Can you pull out the amount in words, numerical amount, payee's name, date of the cheque, and the bank's name from the image?
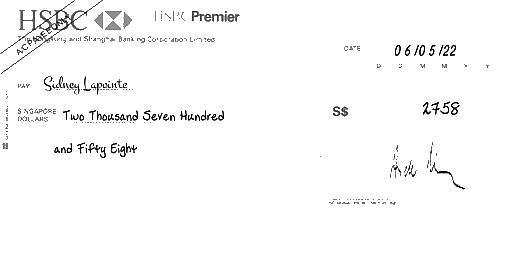
amt_in_words: Two Thousand Seven Hundred and Fifty Eight
amt_in_figures: 2758
payee_name: Sidney Lapointe
bank_name: HSBC
cheque_date: 06/05/22